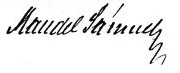
Signature of: sámuel mandel